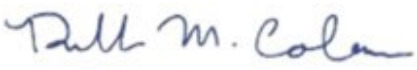
Signature of: russell coleman